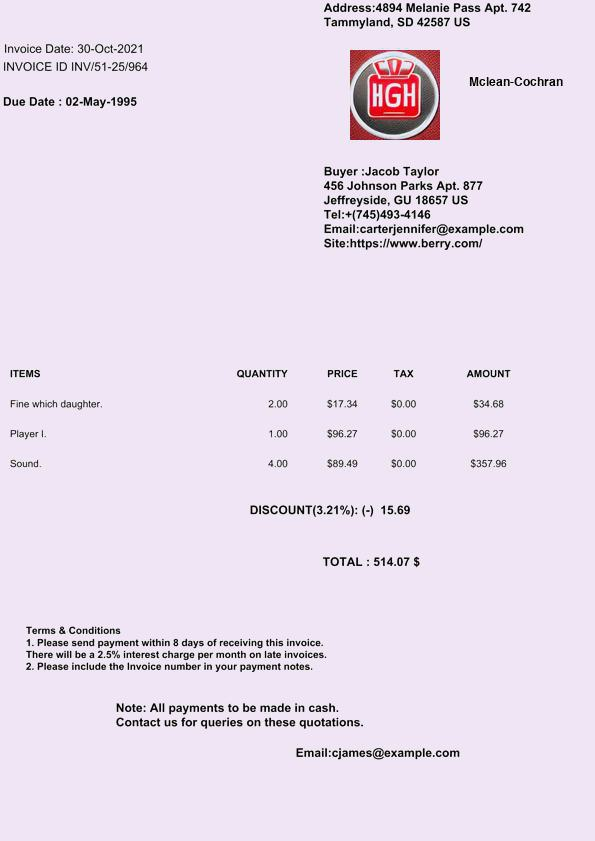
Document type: Invoice